Question: What jurisdiction, city, or county is the document associated with?
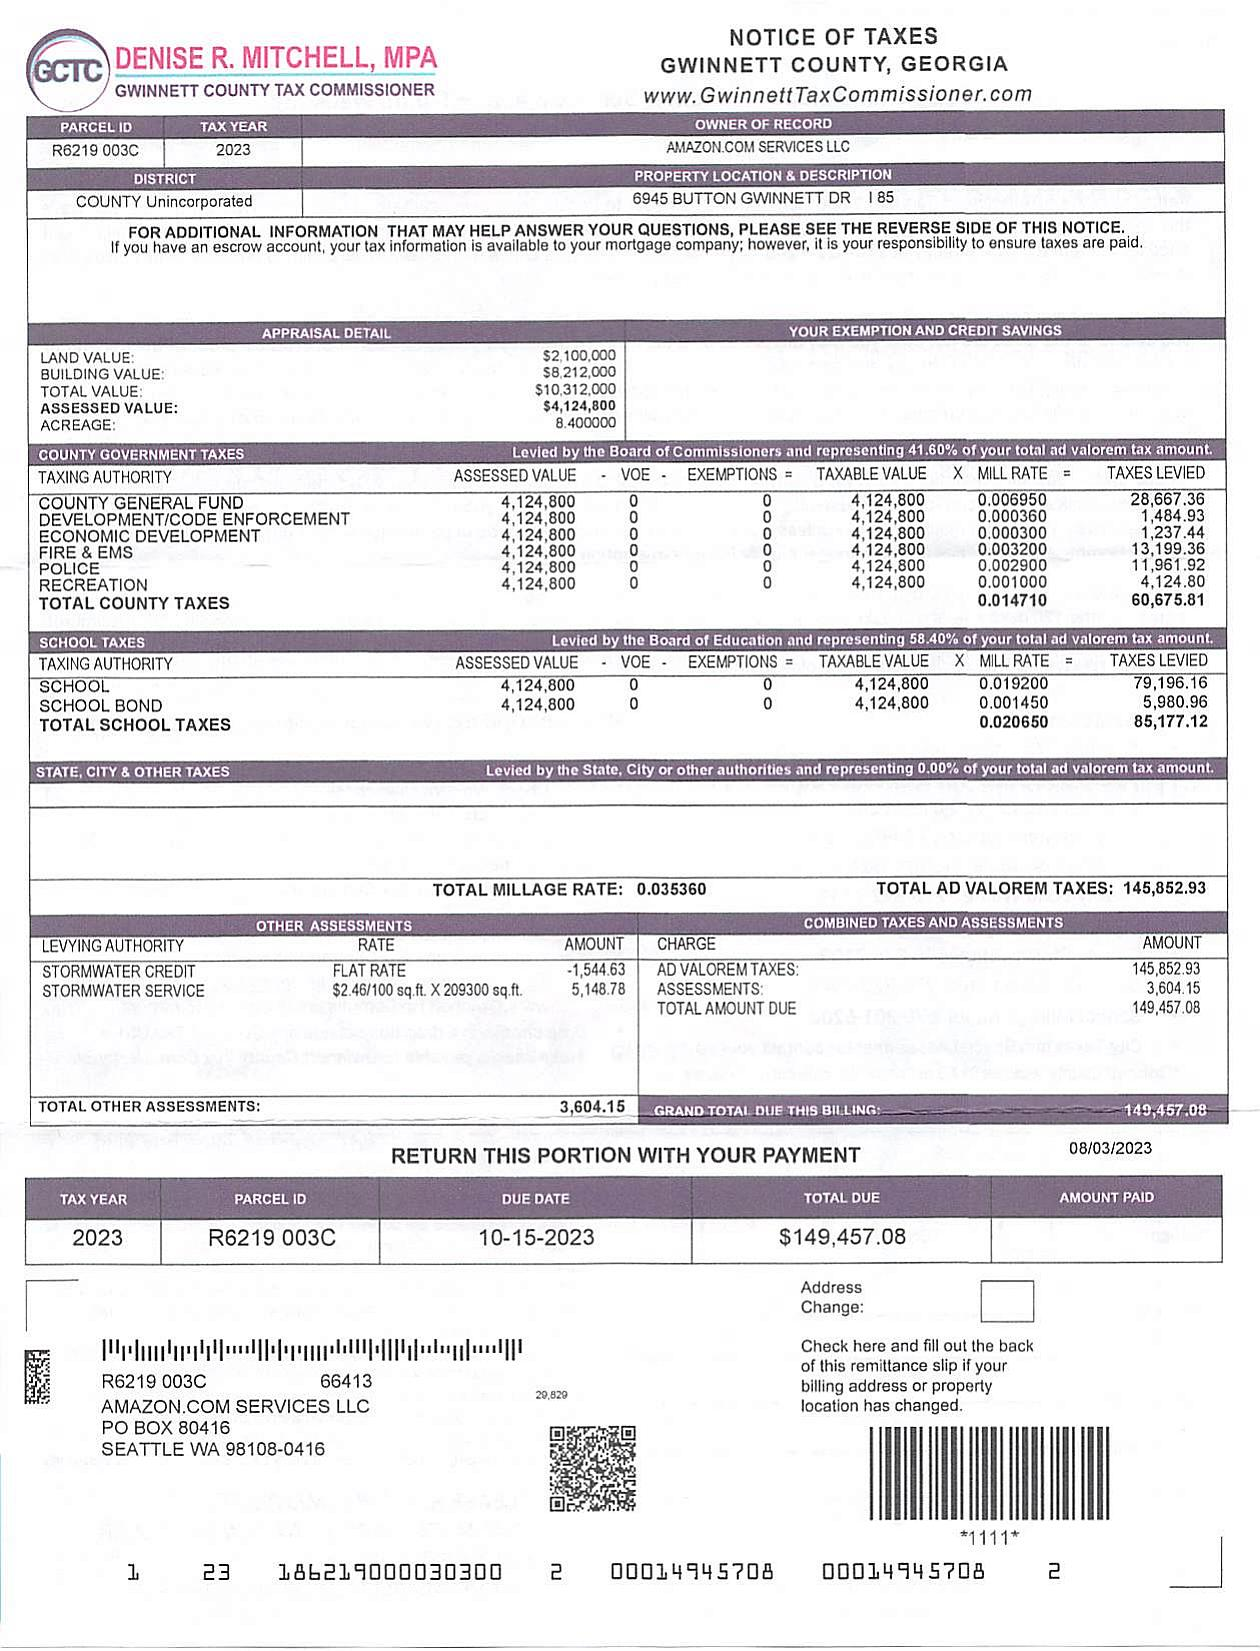
Answer: "Gwinnett County"